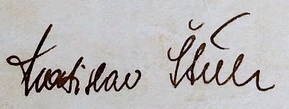
Signature of: vratislav štůla